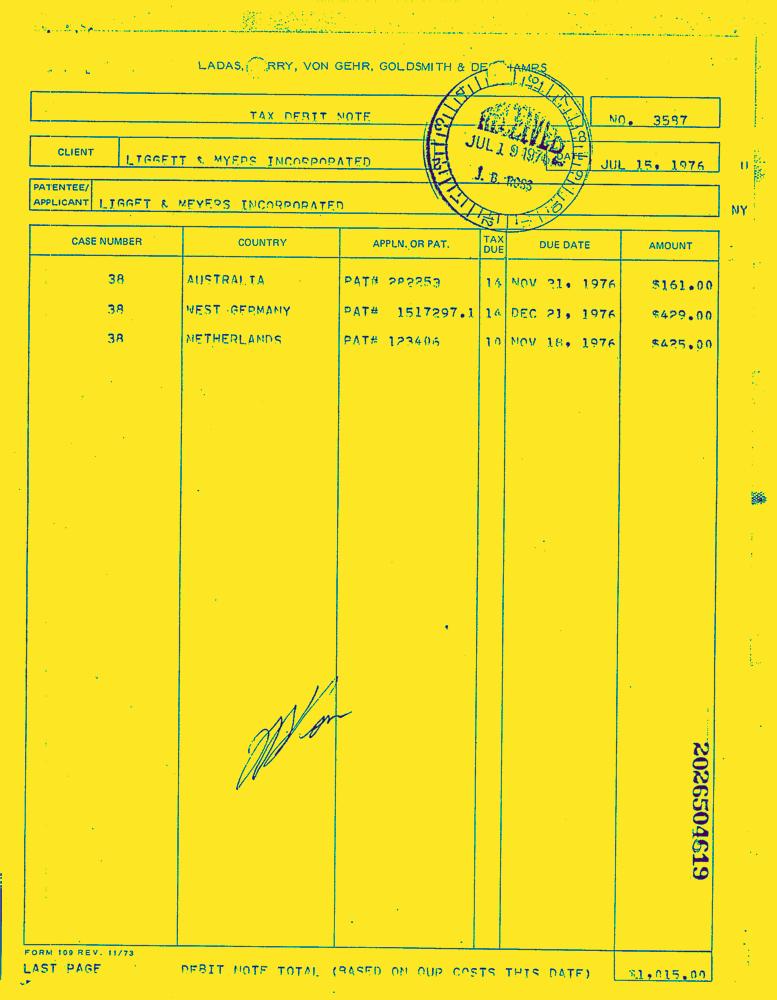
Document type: Invoice-Doc